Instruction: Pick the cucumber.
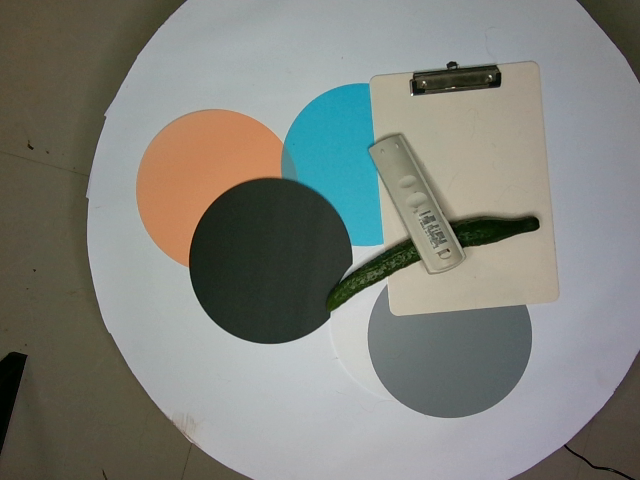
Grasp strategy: vertical